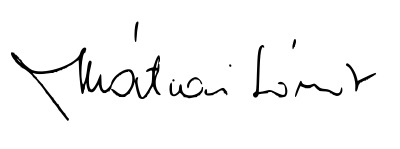
Signature of: sándor mátrai